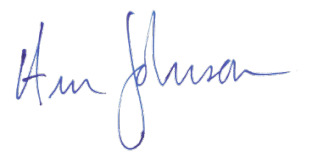
Signature of: ann johnson